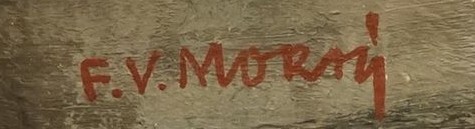
Signature of: františek viktor mokrý